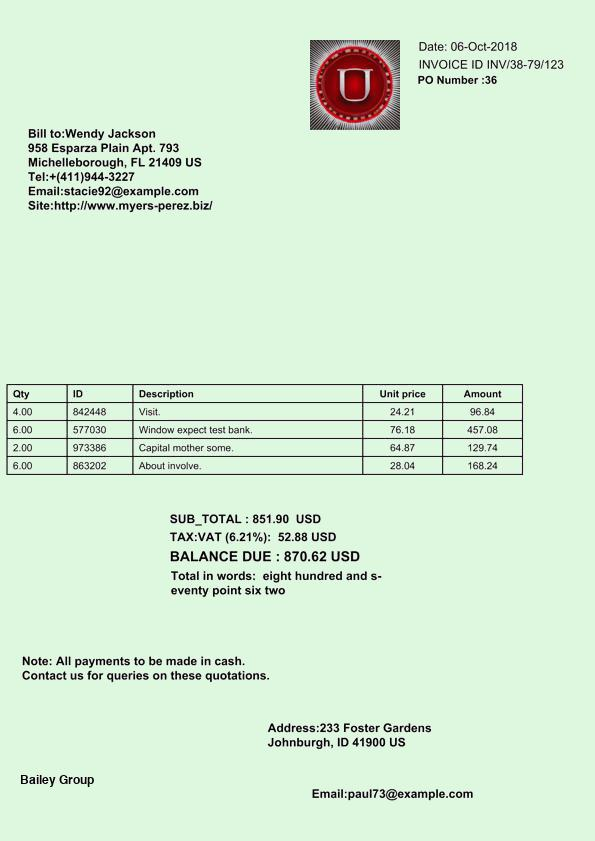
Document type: Invoice